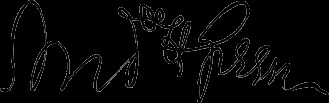
Signature of: andrew haswell green